Question: By what date must an appeal be filed according to the document?
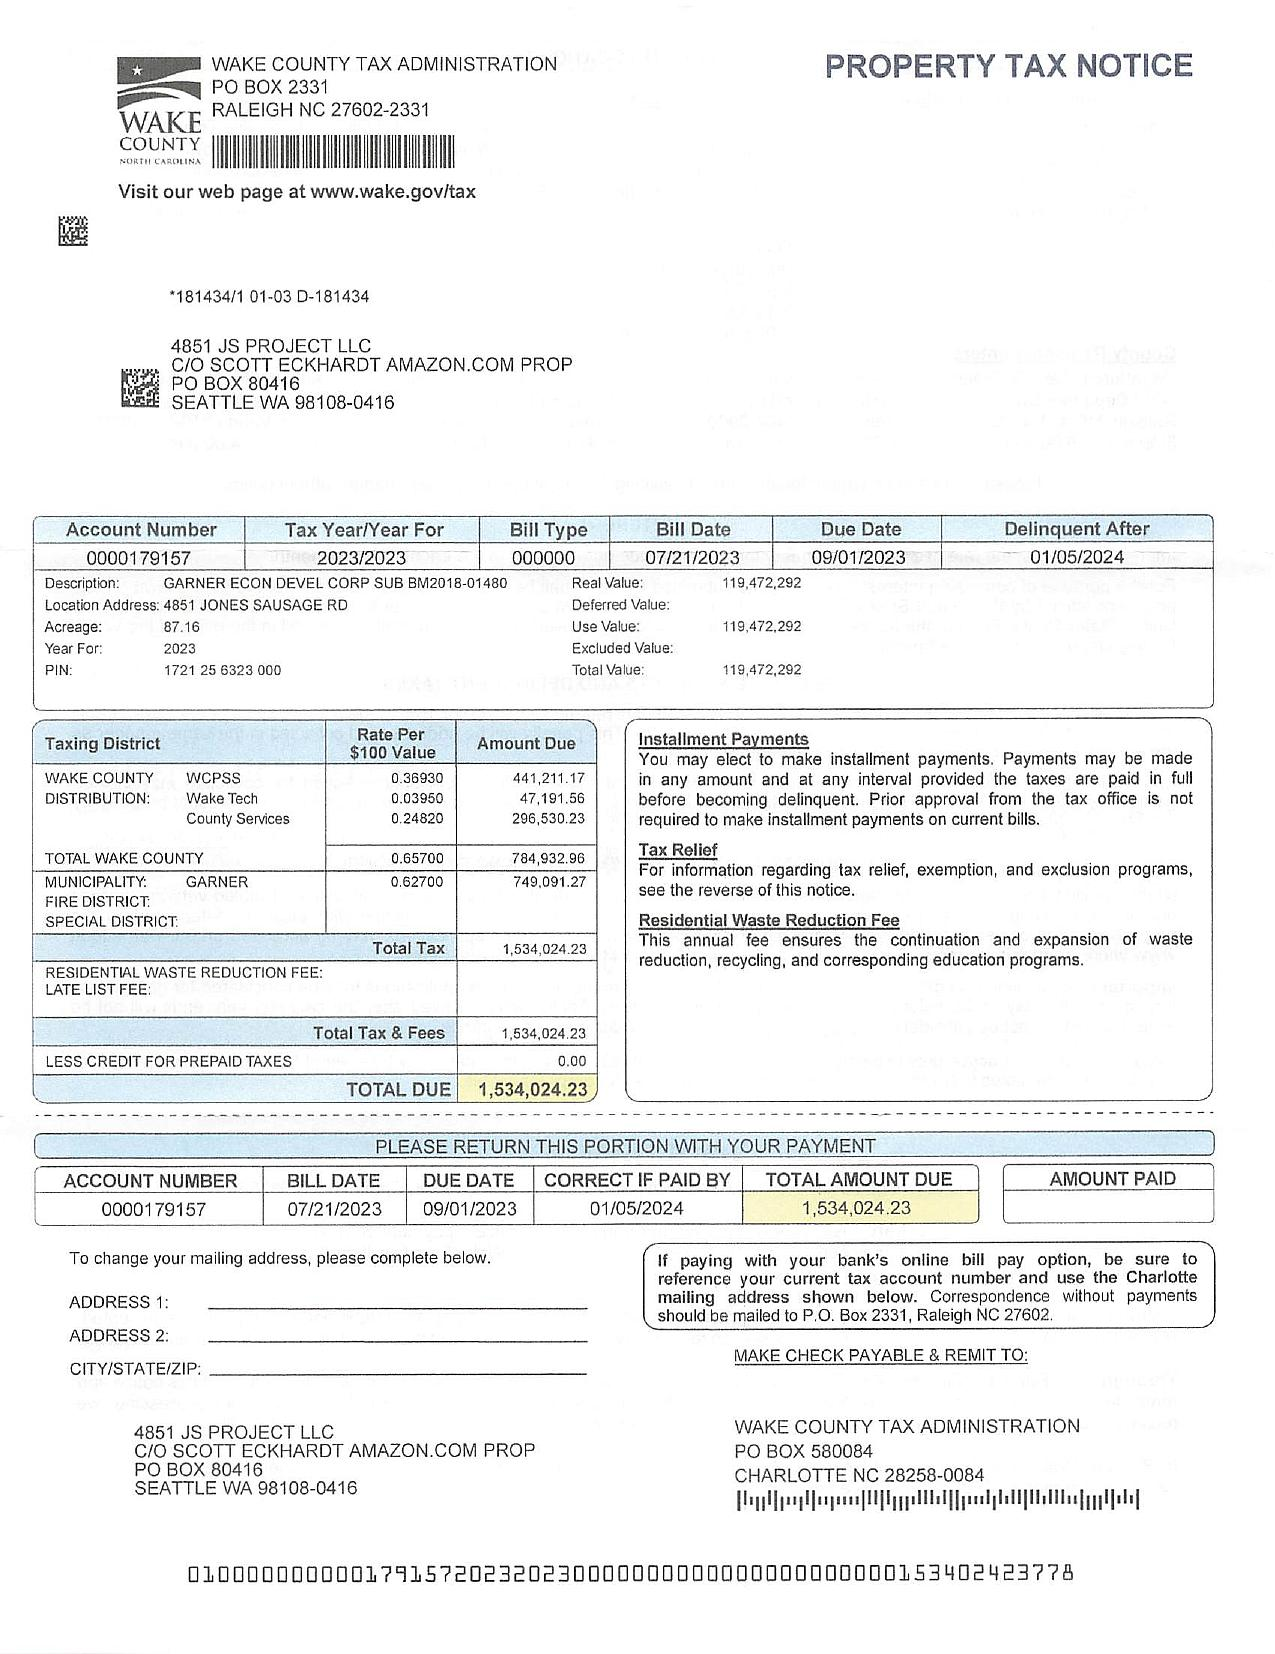
Answer: "1/5/24"